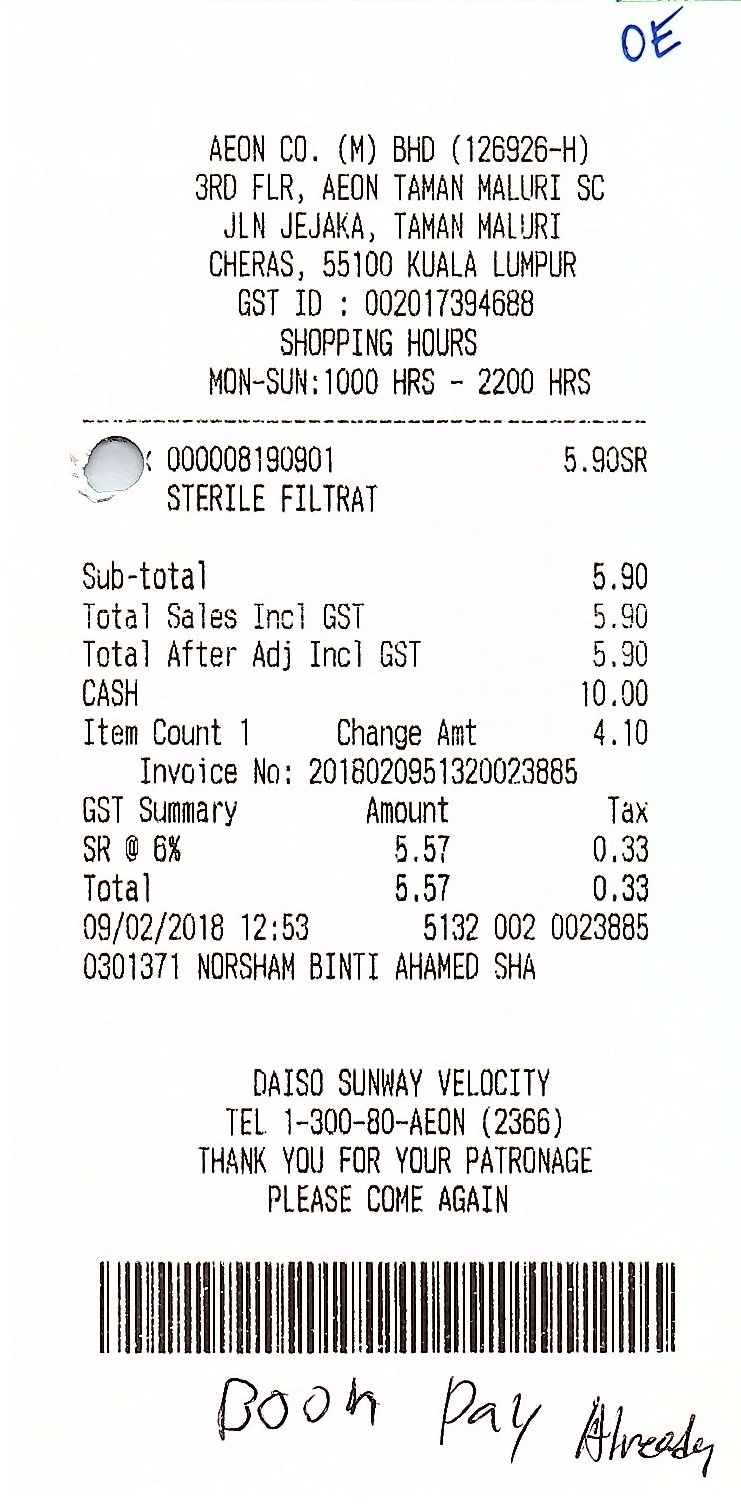
AEON CO. (M) BHD (126926-H)
3RD FLR, AEON TAMAN MALURI SC
JLN JEJAKA, TAMAN MALURI
CHERAS, 55100 KUALA LUMPUR
GST ID: 002017394688
SHOPPING HOURS
MON-SUN: 1000 HRS - 2200 HRS
000008190901
5.90SR
STERILE FILTRAT
SUB-TOTAL
5.90
TOTAL SALES INCL GST
5.90
TOTAL AFTER ADJ INCL GST
5.90
CASH
10.00
ITEM COUNT 1
CHANGE AMT
4.10
INVOICE NO: 2018020951320023885
GST SUMMARY
AMOUNT
TAX
SR @ 6%
5.57
0.33
TOTAL
5.57
0.33
09/02/2018
12:53
5132 002 0023885
0301371 NORSHAM BINTI AHAMED SHA
DAISO SUNWAY VELOCITY
TEL 1-300-80-AEON (2366)
THANK YOU FOR YOUR PATRONAGE
PLEASE COME AGAIN